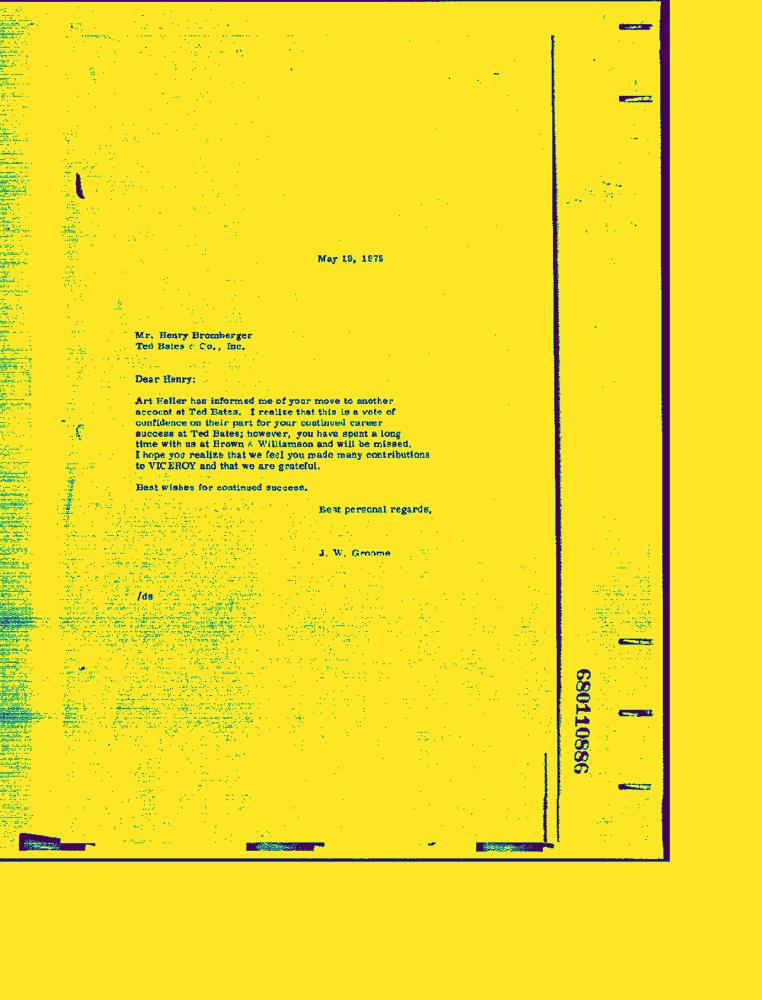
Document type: Letter-Doc